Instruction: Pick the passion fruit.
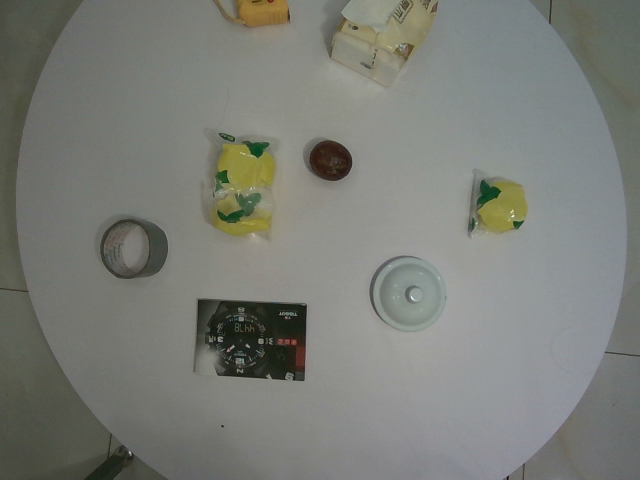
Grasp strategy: vertical